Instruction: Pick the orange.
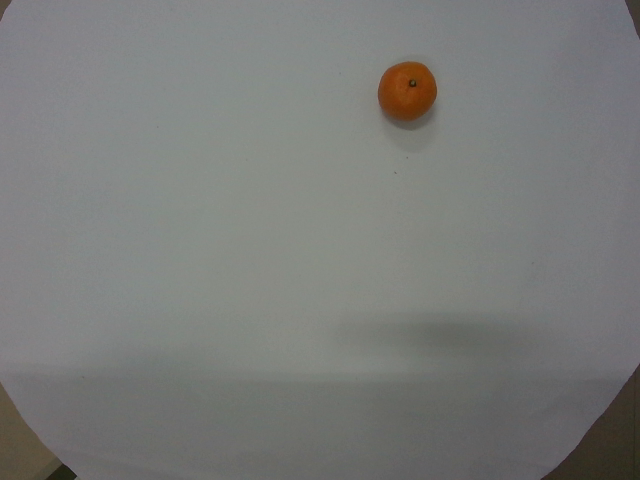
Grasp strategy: vertical